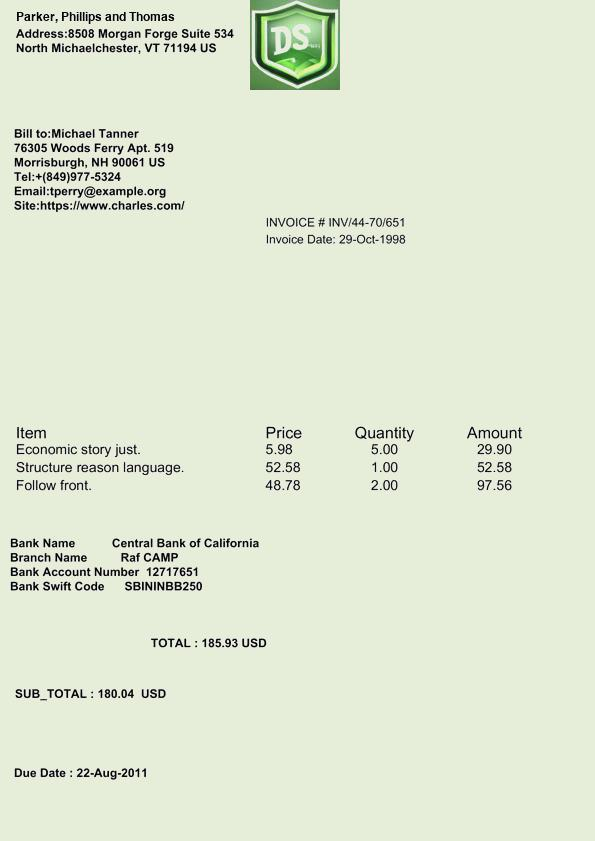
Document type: Invoice